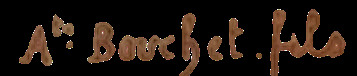
Signature of: q136750142